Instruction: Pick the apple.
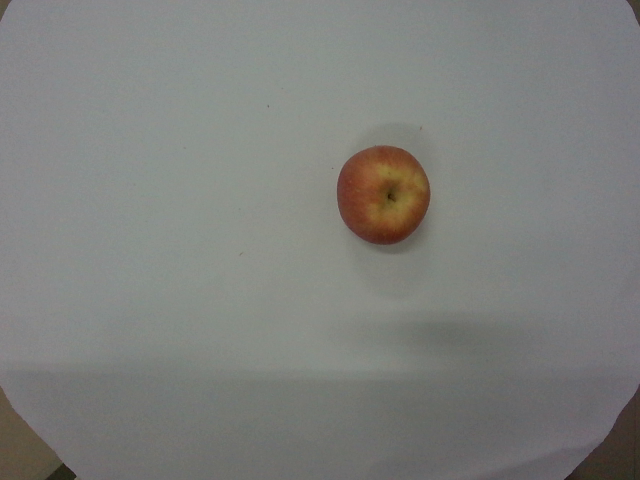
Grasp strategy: vertical